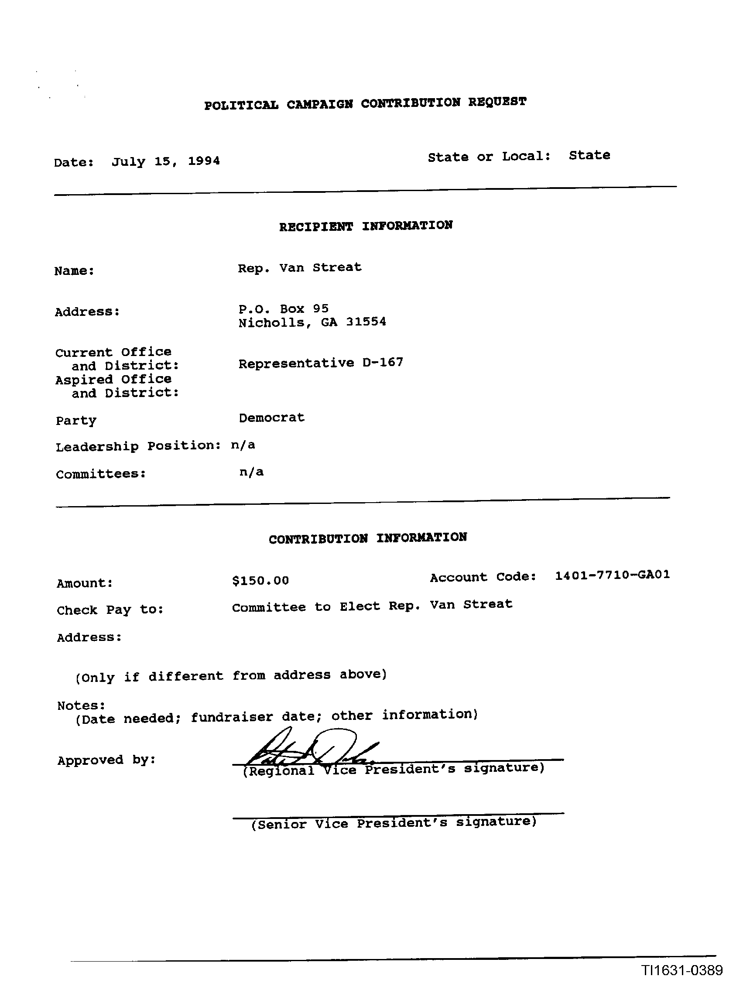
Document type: Invoice